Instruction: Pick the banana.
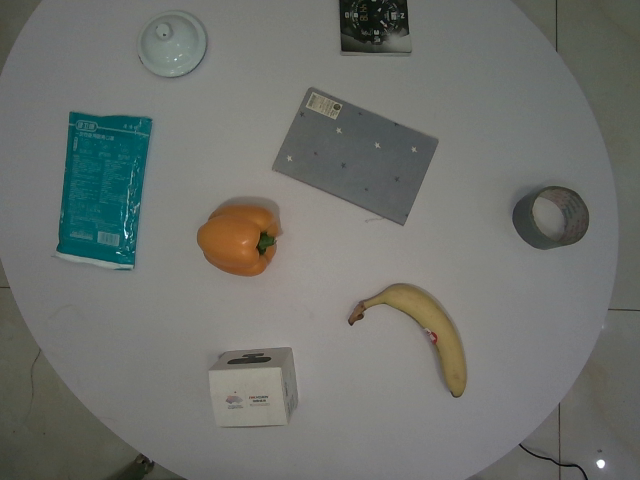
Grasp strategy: vertical